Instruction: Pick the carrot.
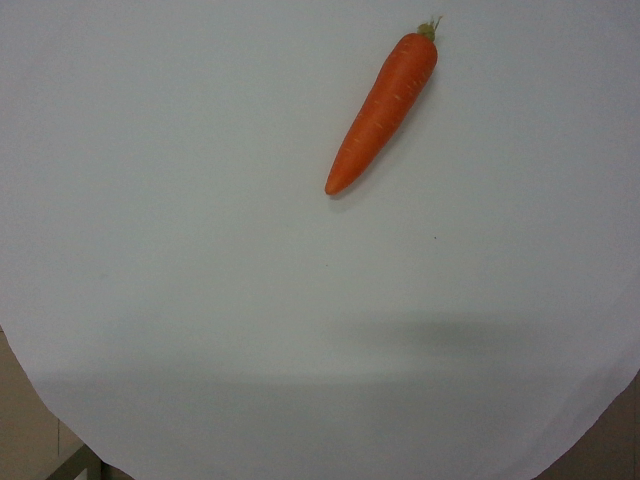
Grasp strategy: vertical